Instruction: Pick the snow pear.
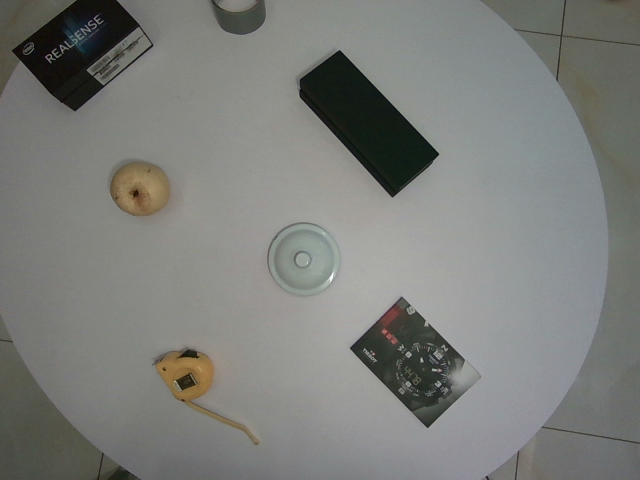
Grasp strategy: vertical